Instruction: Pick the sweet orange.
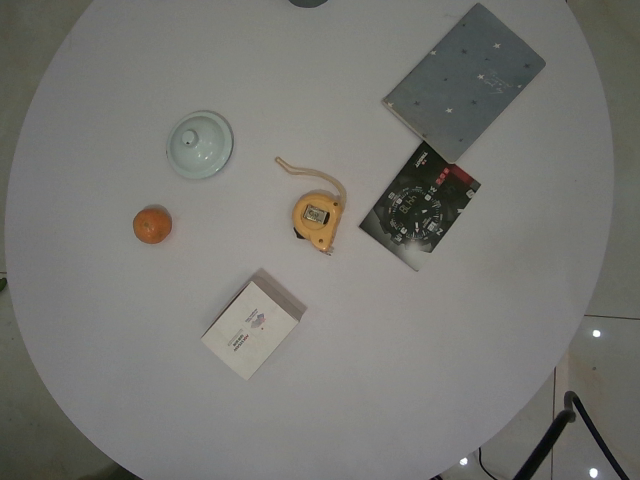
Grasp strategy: vertical